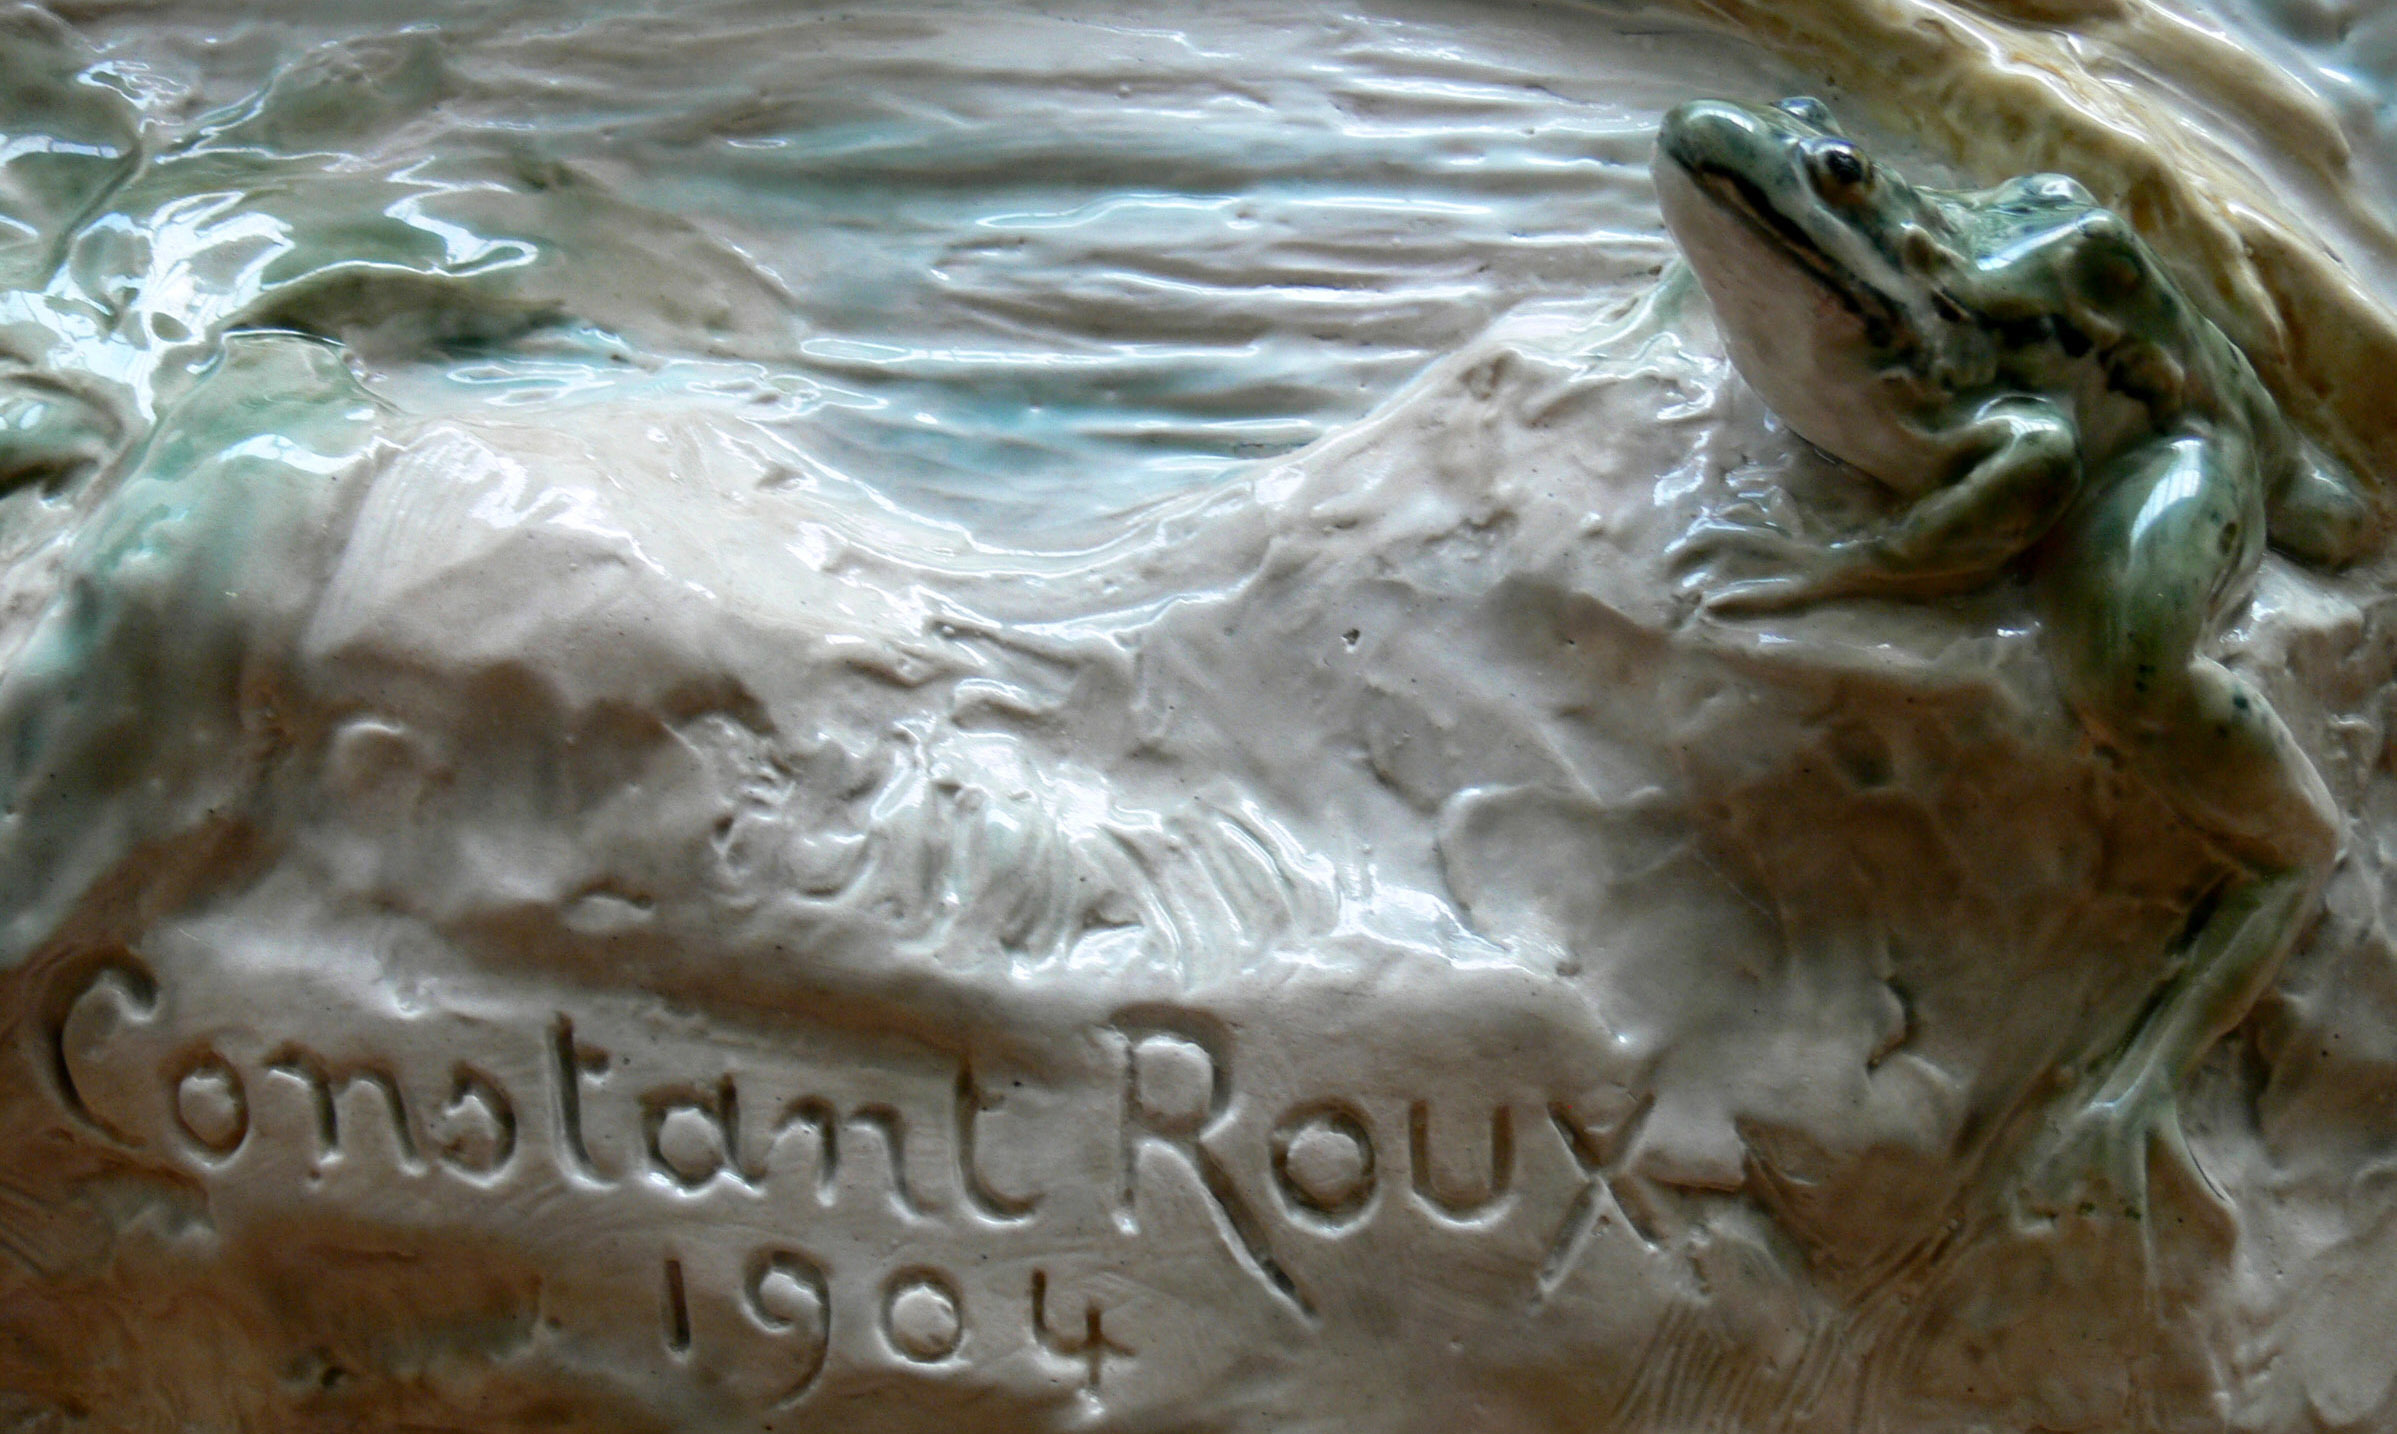
Signature of: constant roux